Question: In what way does the history help explain the case?
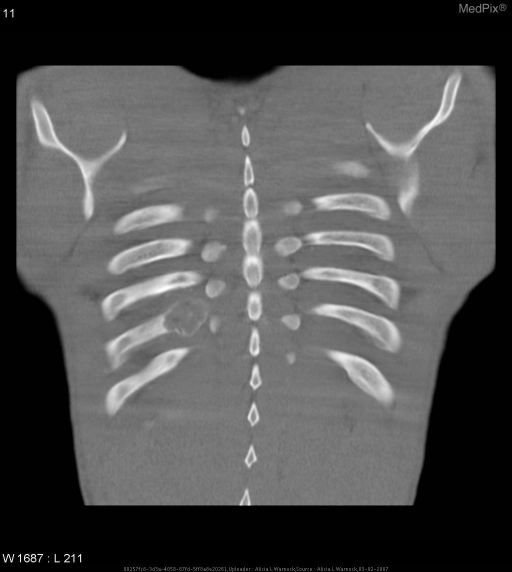
Answer: The patient's history of 24 yo man with right-sided lower posterior chest/rib pain for 4-6 months, increases with deep inspiration.  He denies history of trauma. is key in understanding the case.